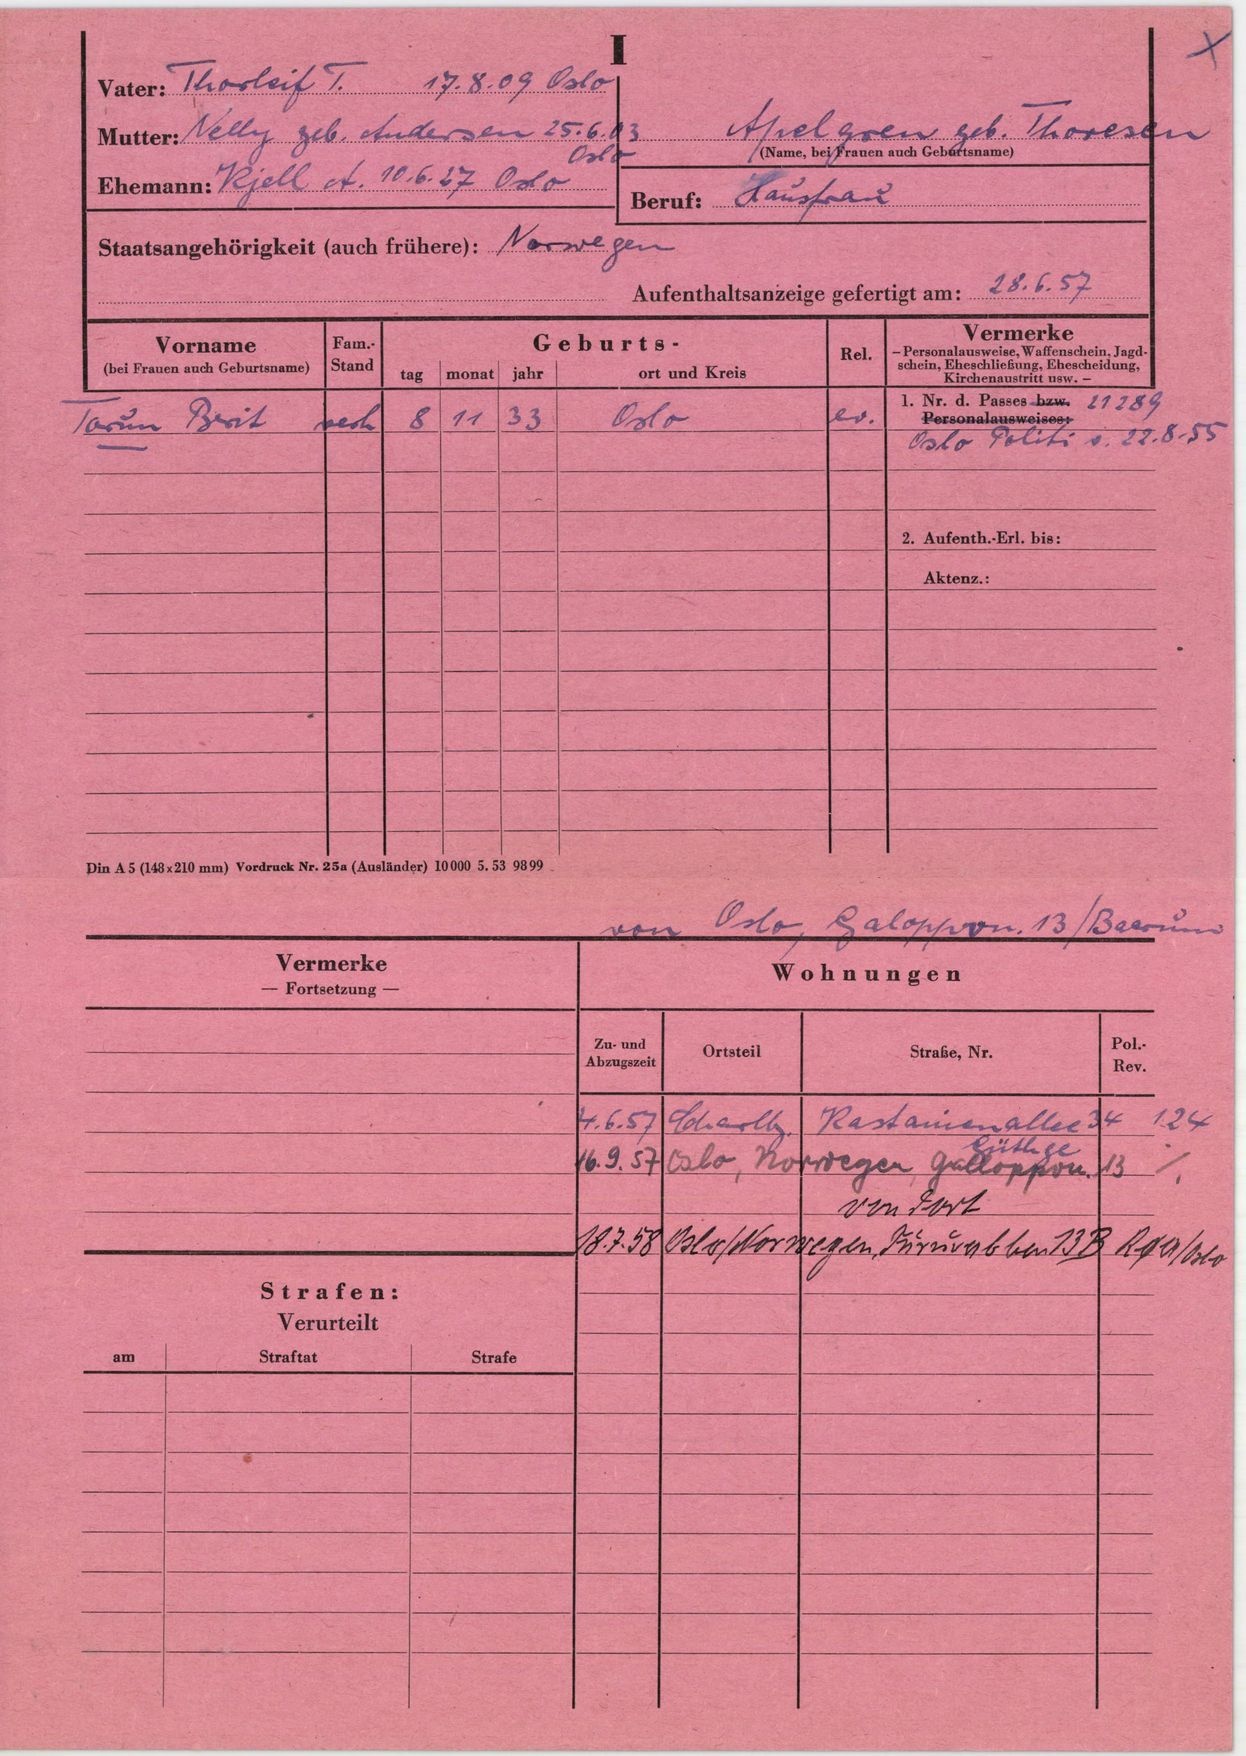
Apelgren geb. Thoresen